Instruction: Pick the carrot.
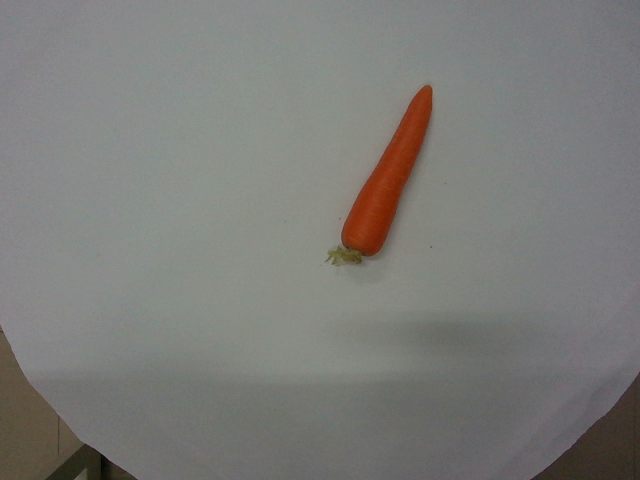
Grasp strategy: vertical